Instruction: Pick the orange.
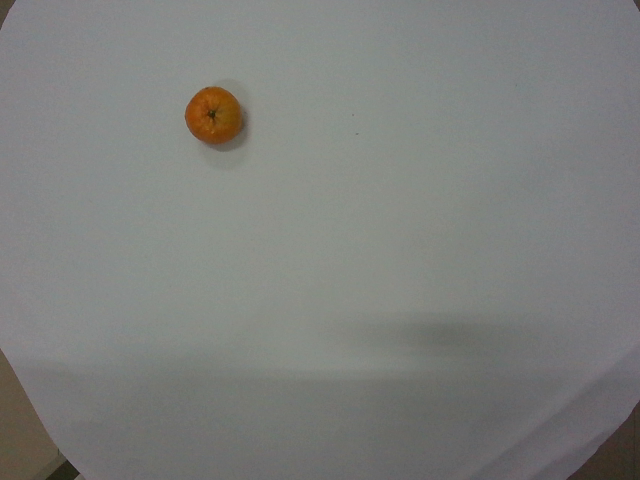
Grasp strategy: vertical